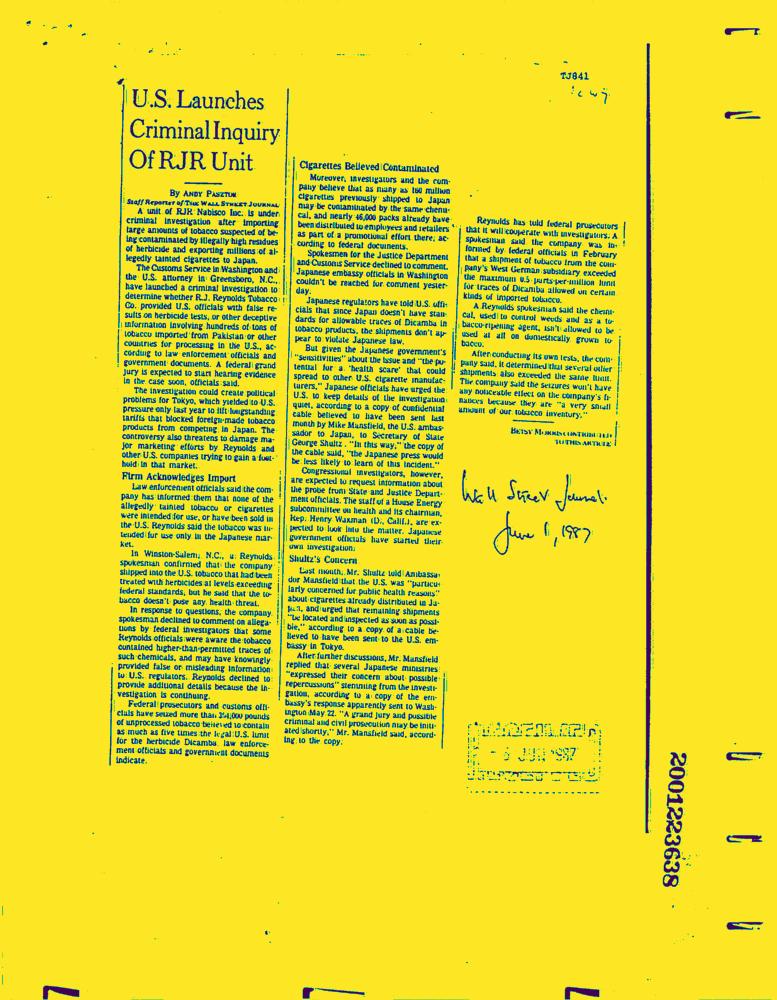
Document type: News-Article